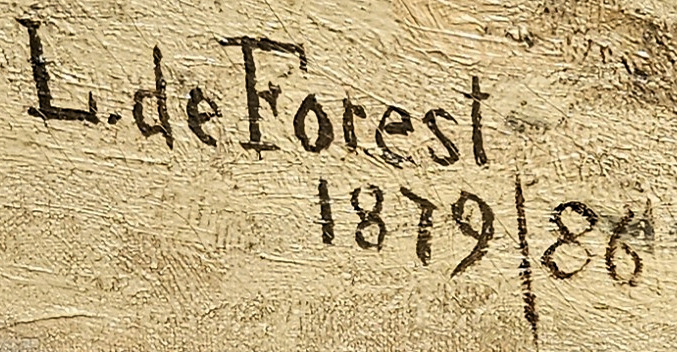
Signature of: lockwood de forest